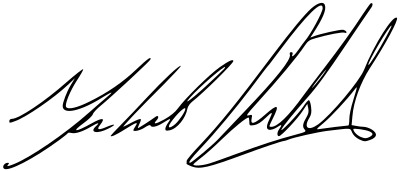
Signature of: jakub rutnicki